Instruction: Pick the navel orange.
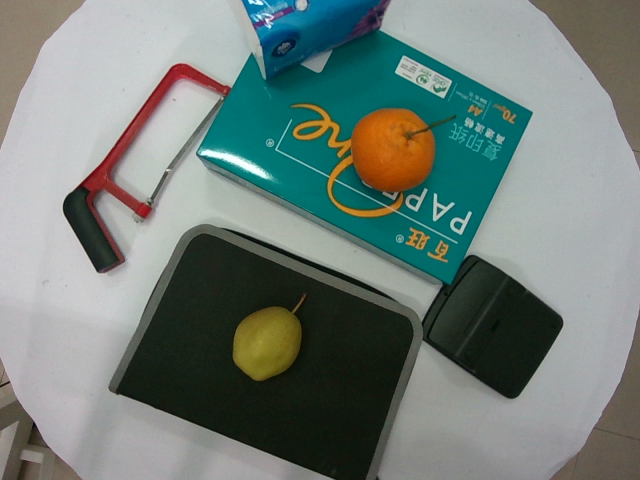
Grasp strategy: vertical